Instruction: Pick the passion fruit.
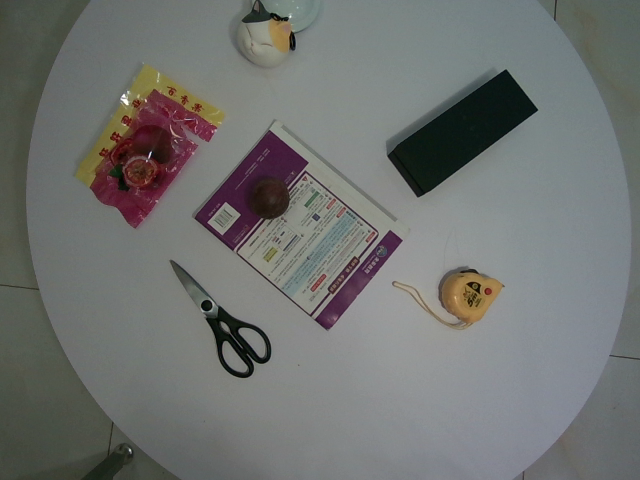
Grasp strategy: vertical